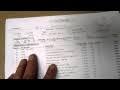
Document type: Invoice